Question: Describe the condition in detail:
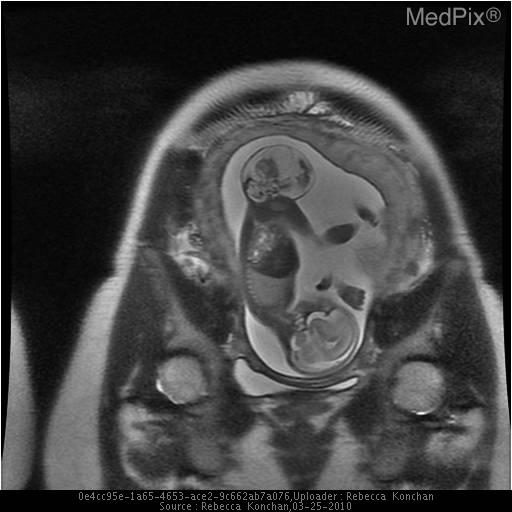
Answer: The disease is discussed as: This is an unusual case of a cystic sacrococcygeal teratoma.  Sacrococcygeal teratoma occurs in approximately 1 in 35,000 births but is reportedly the most common tumor encountered among neonates.  The prenatal diagnosis of sacrococcygeal teratoma carries a very low rate of malignancy.  However, the size and extension of the tumor is more important than the histology in prenatal studies.  It may be mainly exterior with only a minimal presacral component, predominantly external with a significant intrapelvic component, predominantly internal with intra-abdominal extension, or entirely internal with no external component.  The majority of sacrococcygeal teratomas are solid or mixed cystic and solid; only 15% are entirely cystic (as in this case).  An intra-abdominal component often displaces the urinary bladder anteriorly and may obstruct the ureters.

The differential diagnosis depends on whether the mass is predominantly solid or cystic and external or internal.  Other solid or complex masses in the sacrococcygeal region include chordoma, neurogenic tumor, lipoma, rhabdomyosarcoma, hemangioma, malignant melanoma, and meconium pseudocyst extending into the solid tissues.  A predominantly or entirely cystic mass may resemble a myelomeningocele, which must be excluded by demonstrating intact posterior spinal elements.  However, the teratoma may extend into the lumbosacral canal, and sacrococcygeal teratoma may occur with associated vertebral anomalies which make this distinction very difficult.  The differential diagnosis for an entirely intra-abdominal sacrococcygeal teratoma includes ovarian cyst, meconium pseudocyst, enteric duplication cyst, or other bowel-related abnormality.

Approximately 25% of fetuses with sacrococcygeal teratoma develop hydrops, probably secondary to the vascularity of the tumor.  Because of the risk of dystocia and traumatic hemorrhage into the tumor, Cesarean delivery has been recommended for tumors larger than 5 cm.  A predominantly cystic mass may undergo in utero aspiration immediately prior to vaginal delivery, as was accomplished in this case.